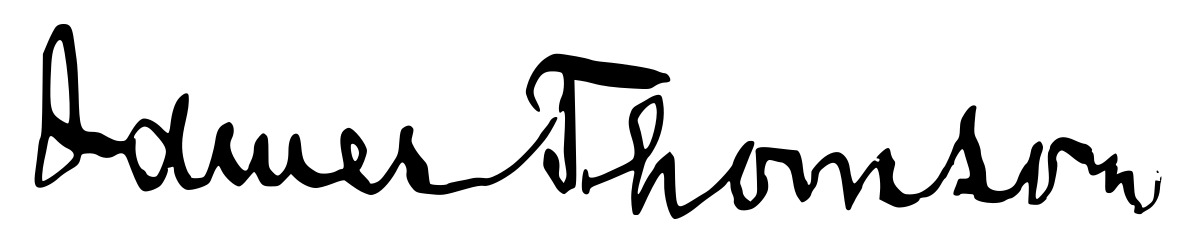
Signature of: james thomson